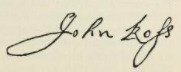
Signature of: john ross